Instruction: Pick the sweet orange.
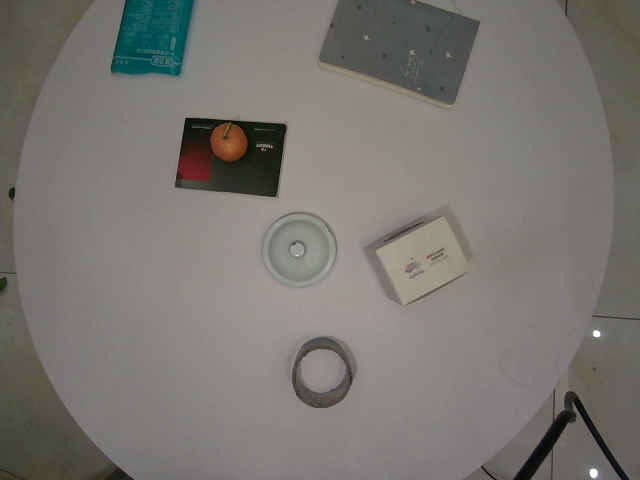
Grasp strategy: vertical